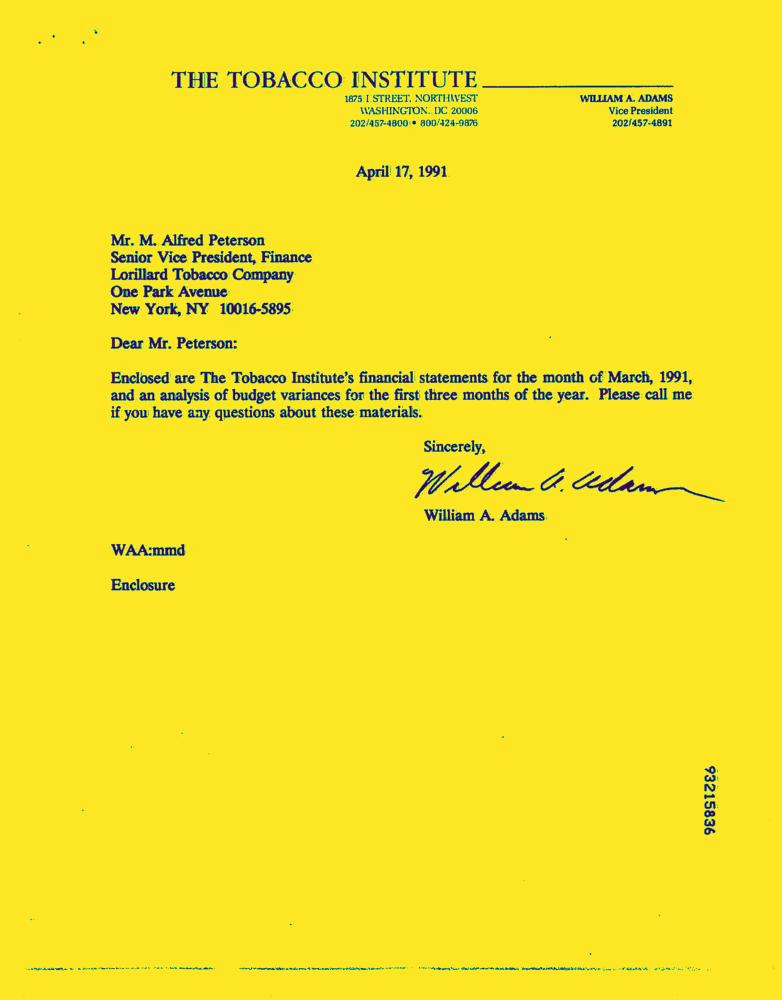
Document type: Letter-Doc